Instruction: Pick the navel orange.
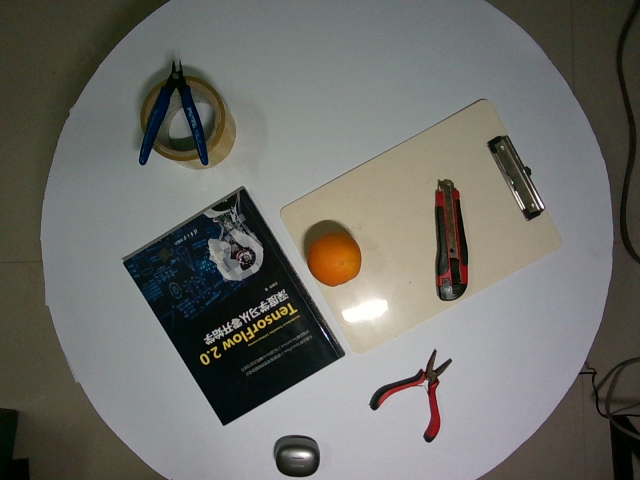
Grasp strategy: vertical